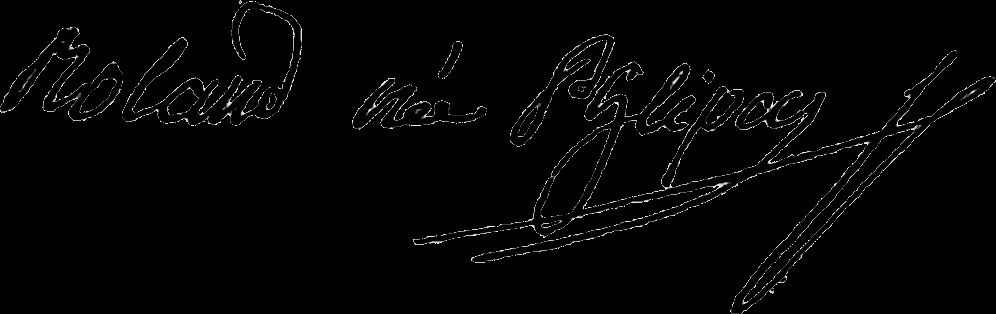
Signature of: manon roland